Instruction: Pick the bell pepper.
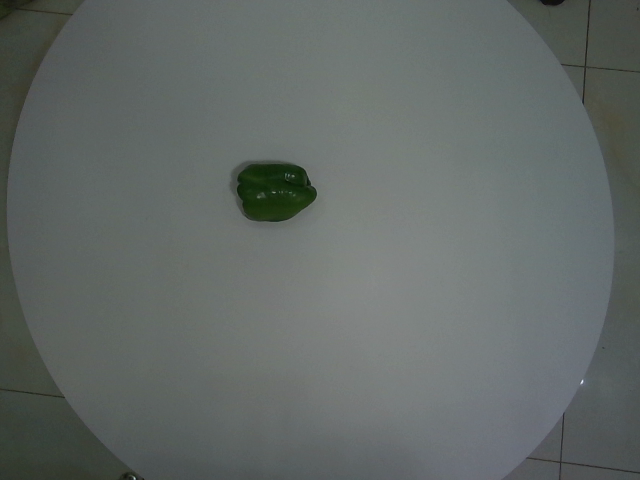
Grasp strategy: vertical